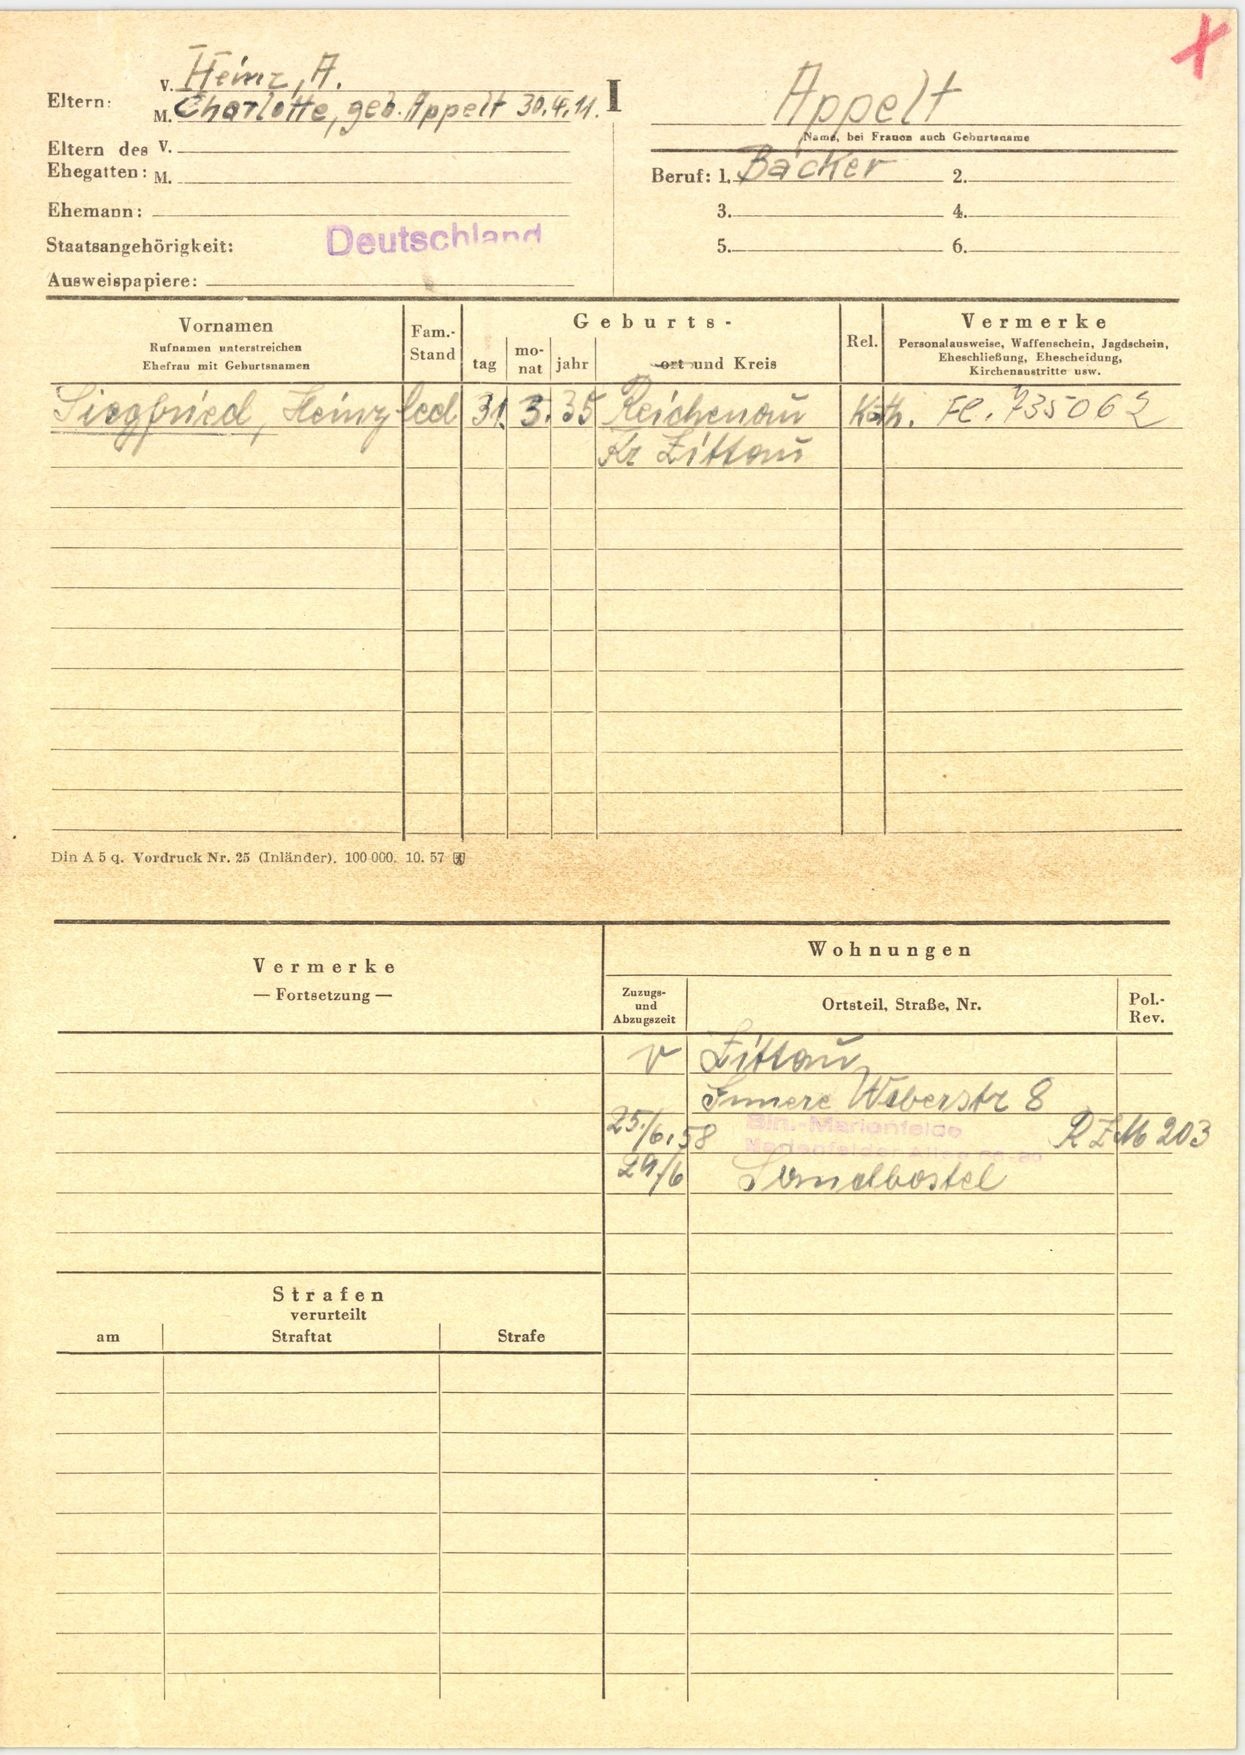
Appelt